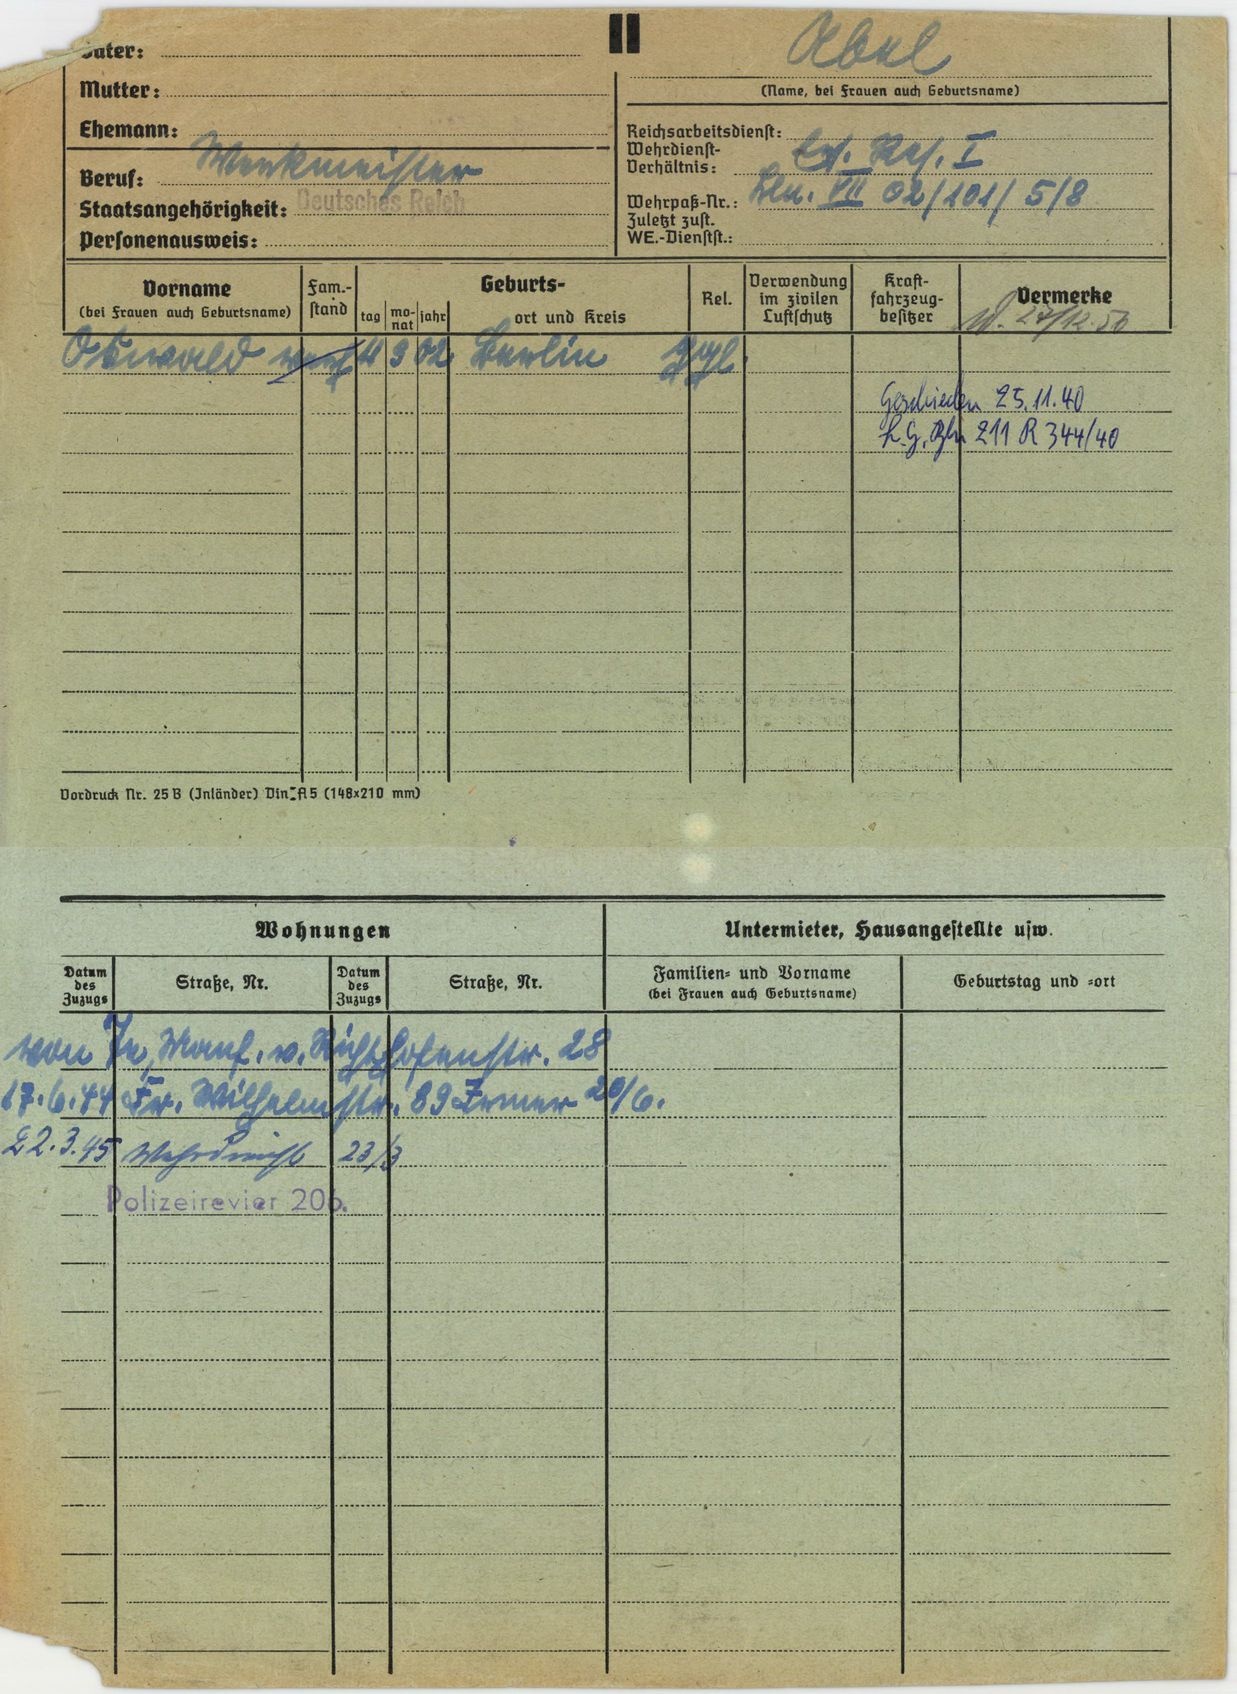
Abel